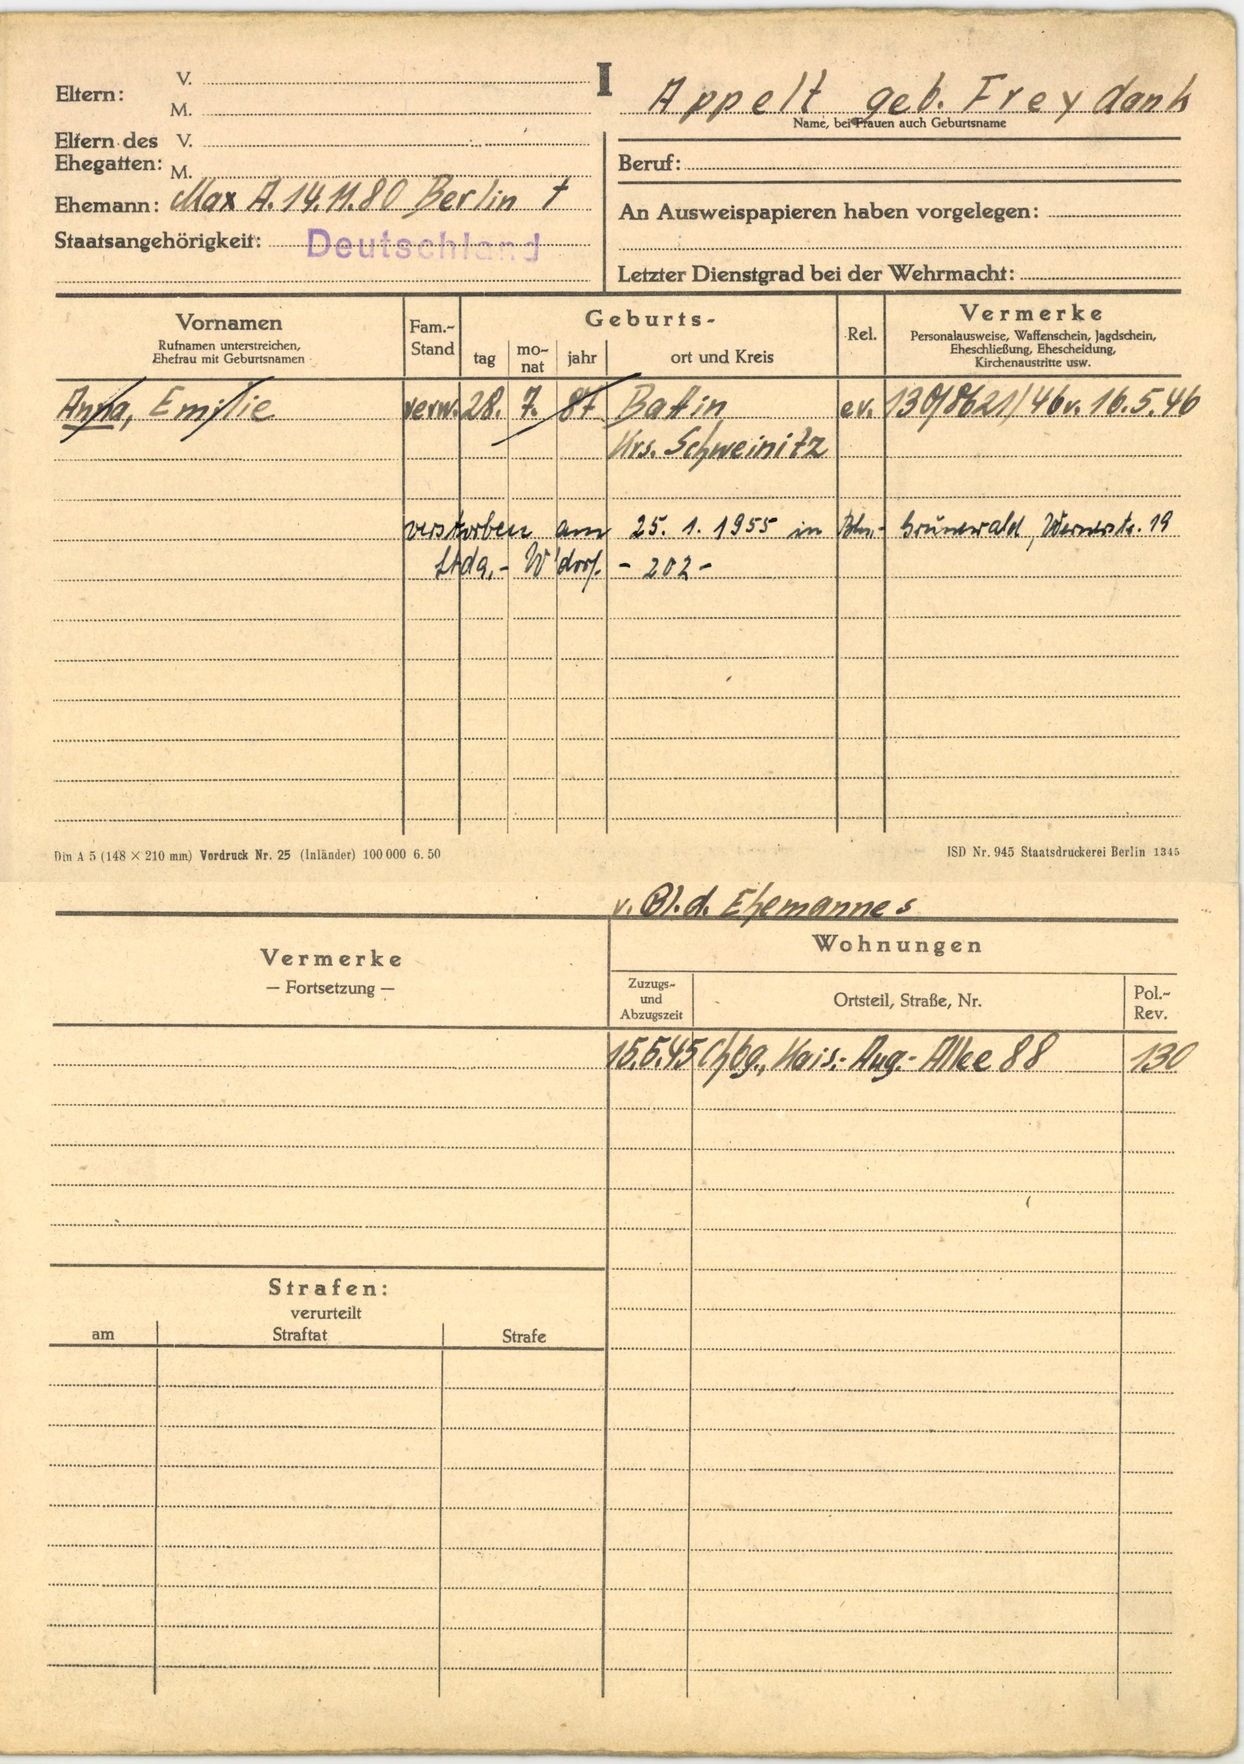
Appelt geb. Freydank